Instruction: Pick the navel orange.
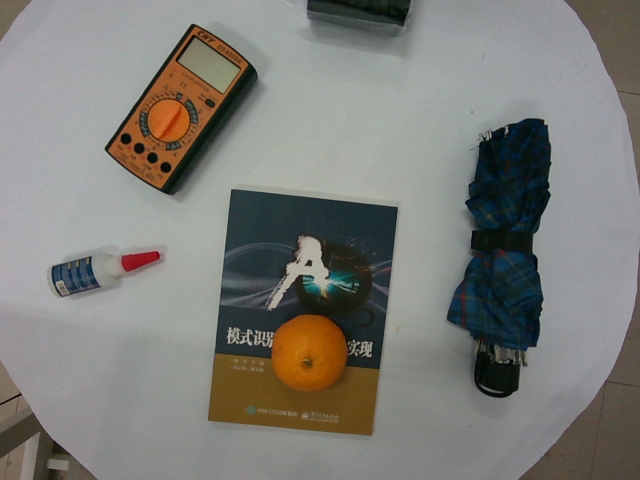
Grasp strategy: vertical